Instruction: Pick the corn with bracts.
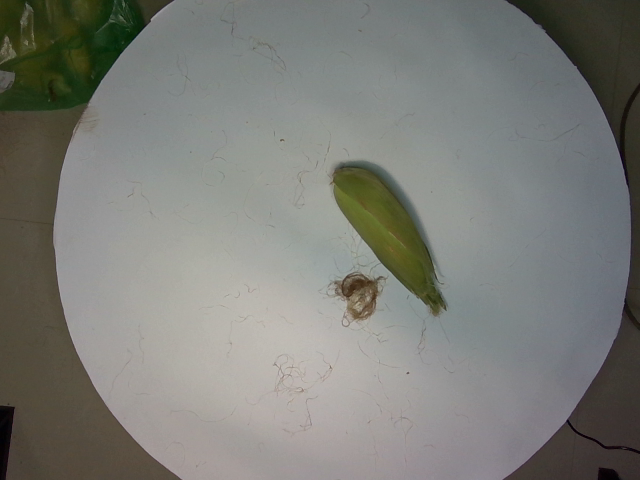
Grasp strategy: vertical